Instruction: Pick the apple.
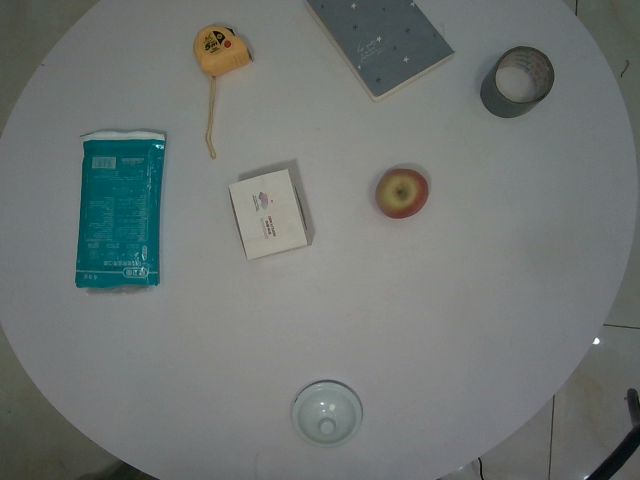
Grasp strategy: vertical